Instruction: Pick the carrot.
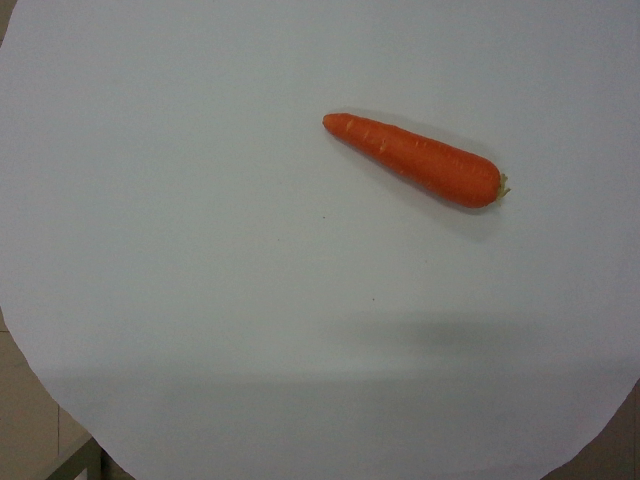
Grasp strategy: vertical